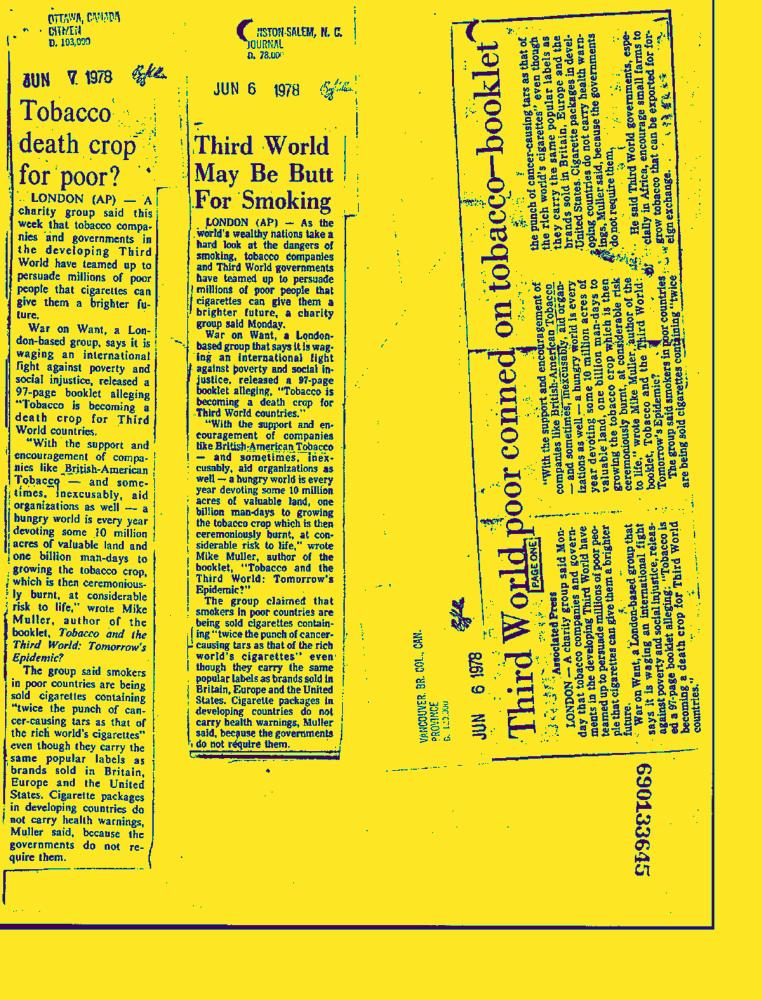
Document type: News-Article